Can you pull out the amount in words, numerical amount, payee's name, date of the cheque, and the bank's name from the image?
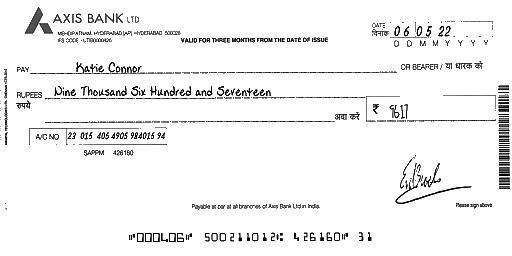
amt_in_words: Nine Thousand Six Hundred and Seventeen
amt_in_figures: 9617
payee_name: Katie Connor
bank_name: AXIS BANK
cheque_date: 06/05/22